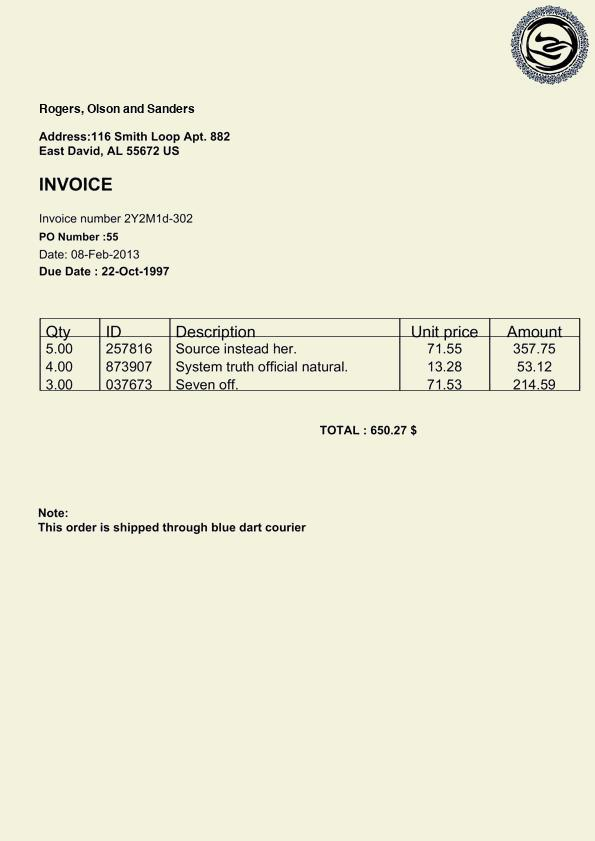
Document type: Invoice